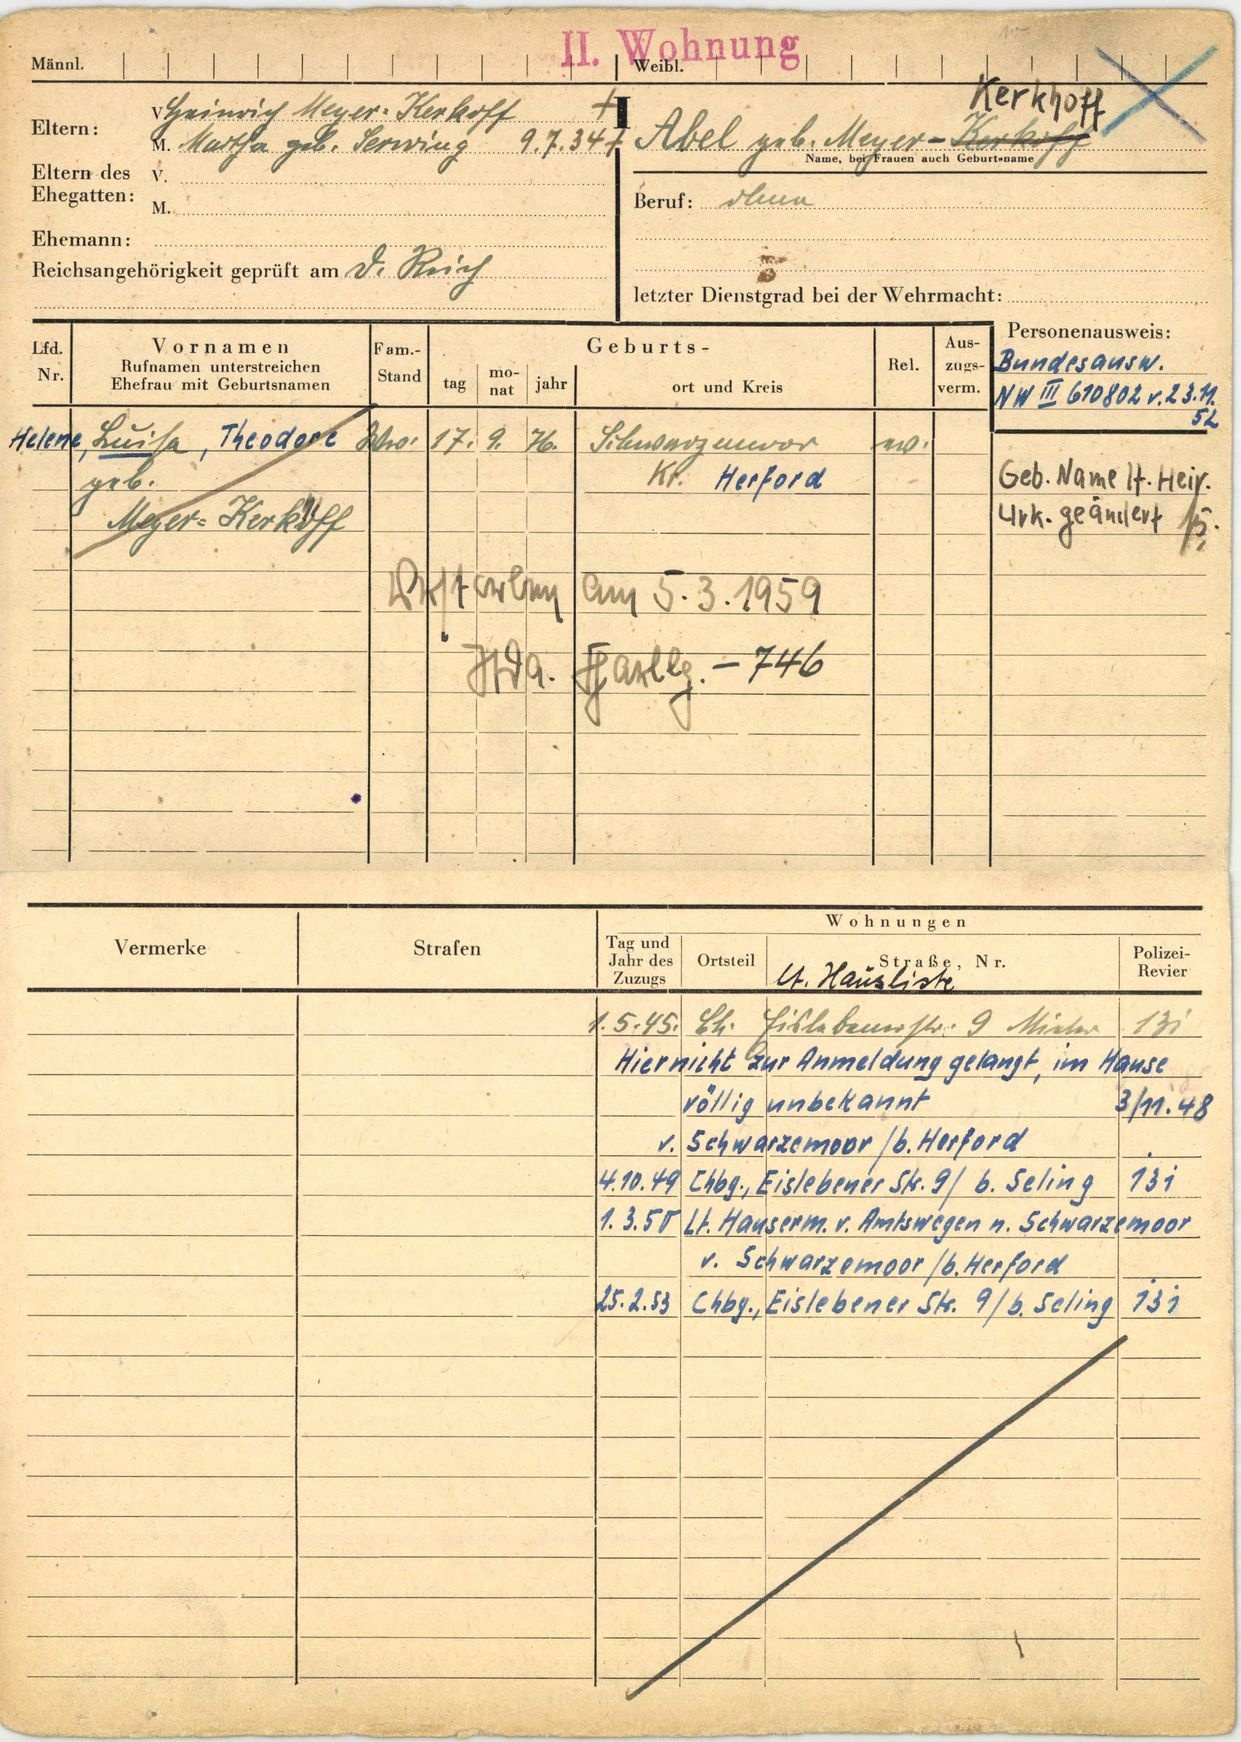
Kerkhoff
Abel geb. Meyer-Korkoff